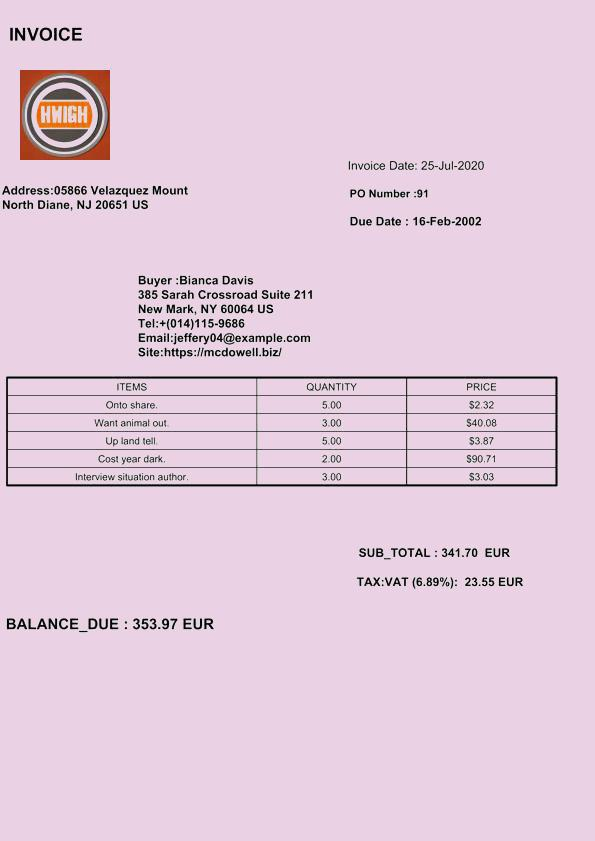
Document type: Invoice